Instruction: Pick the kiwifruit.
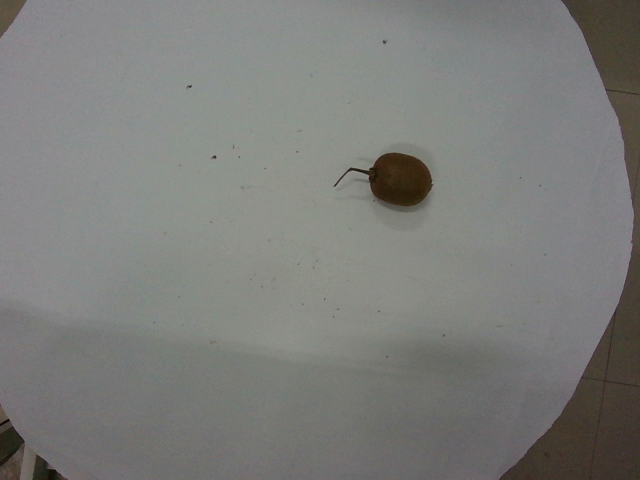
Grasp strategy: vertical